Question: How does the patient history play a role?
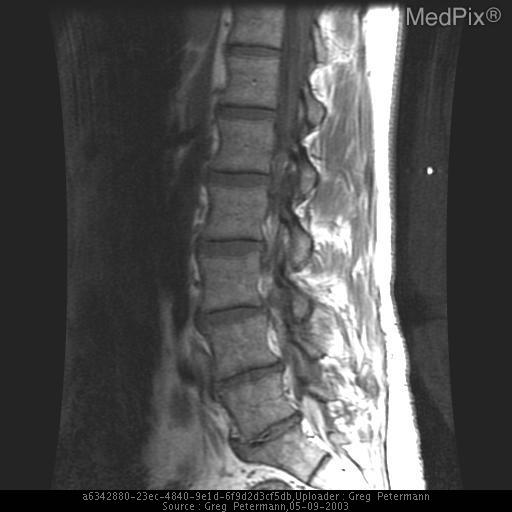
Answer: The patient's history of back pain and left radicular sx is key in understanding the case.